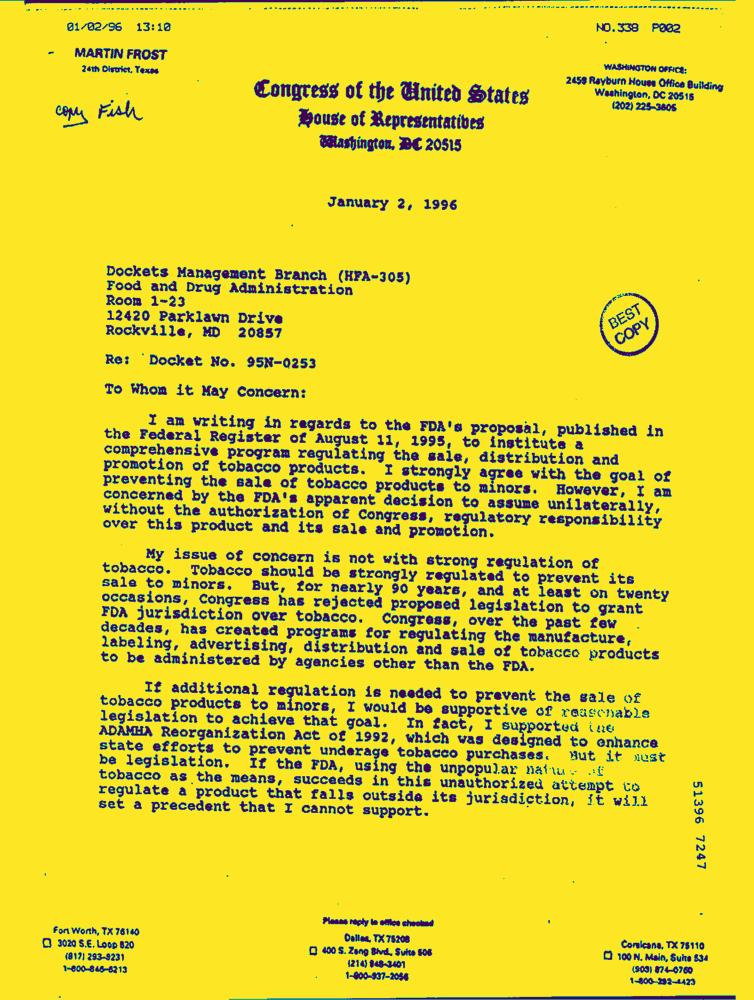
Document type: Letter-Doc